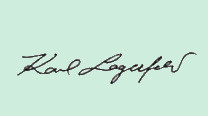
Signature of: karl lagerfeld